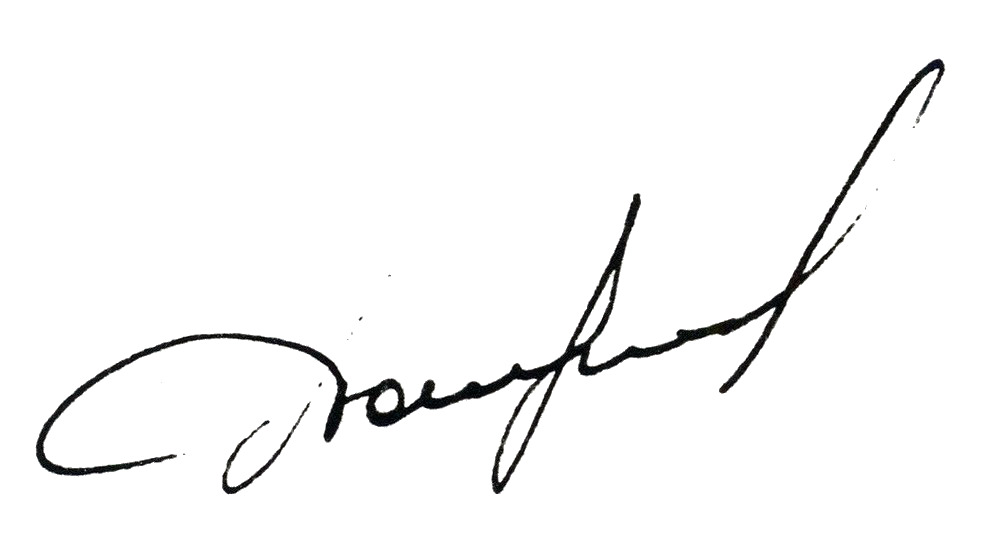
Signature of: aleksandr dondukov